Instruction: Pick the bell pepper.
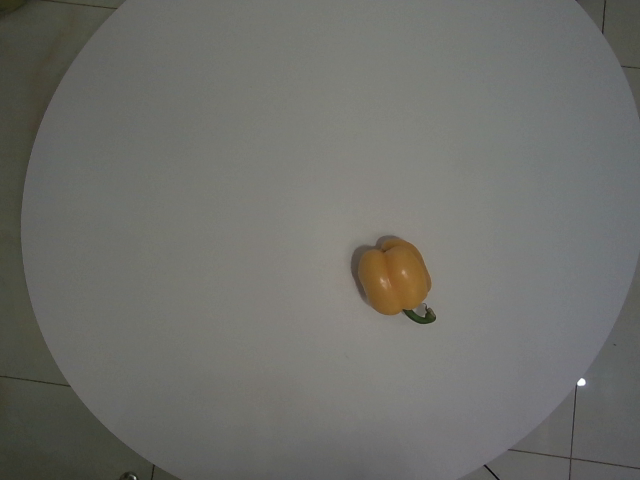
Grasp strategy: vertical